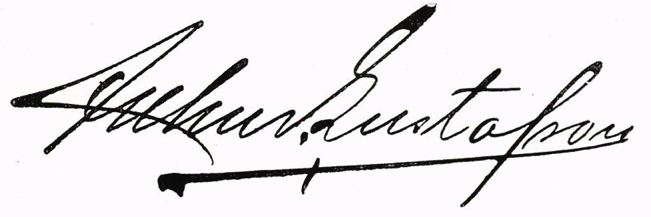
Signature of: arthur wilhelm gustafsson